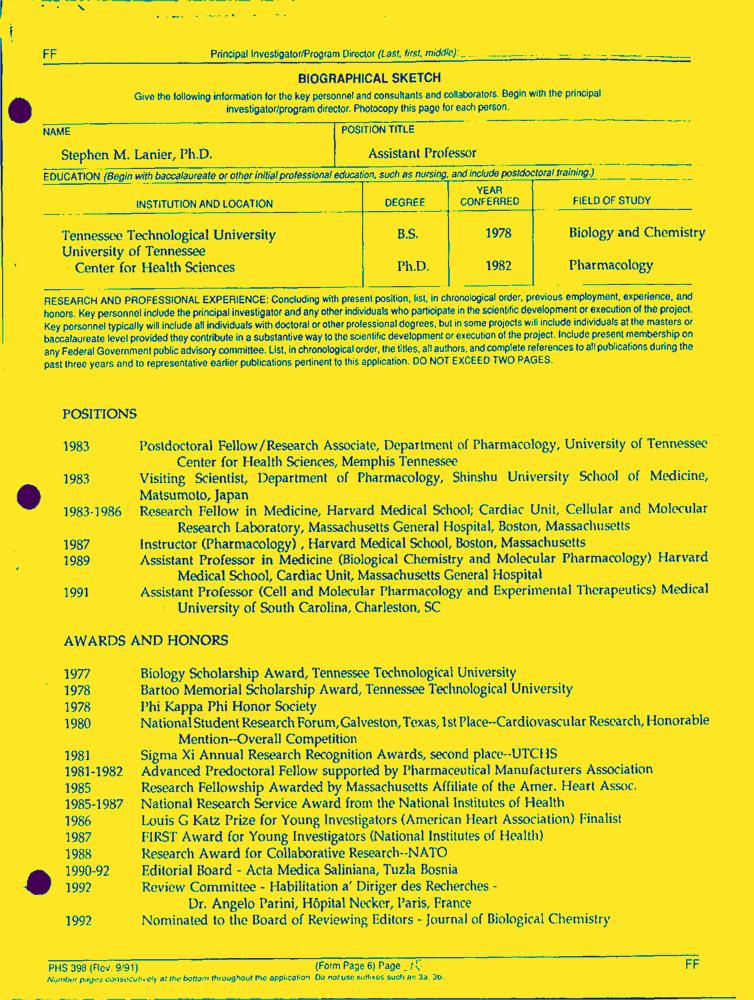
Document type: Resume-Doc